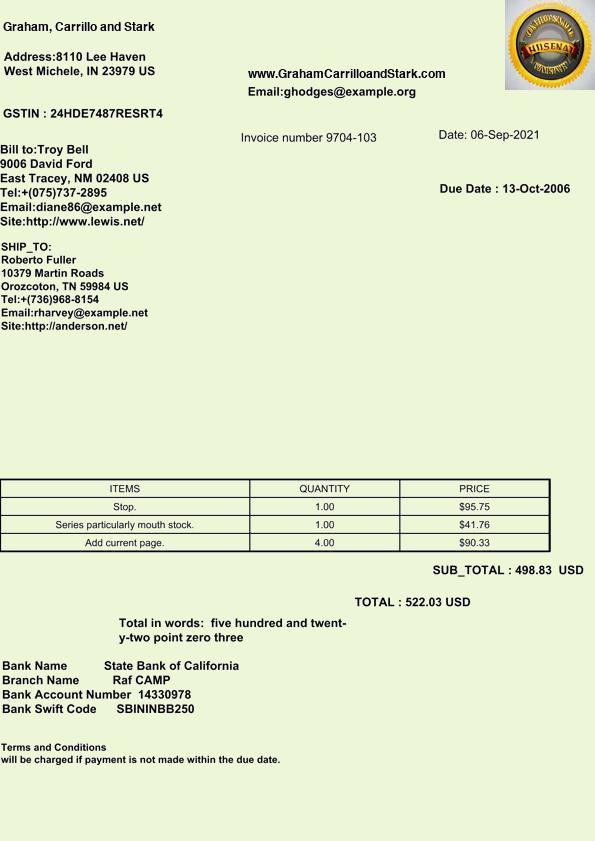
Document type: Invoice